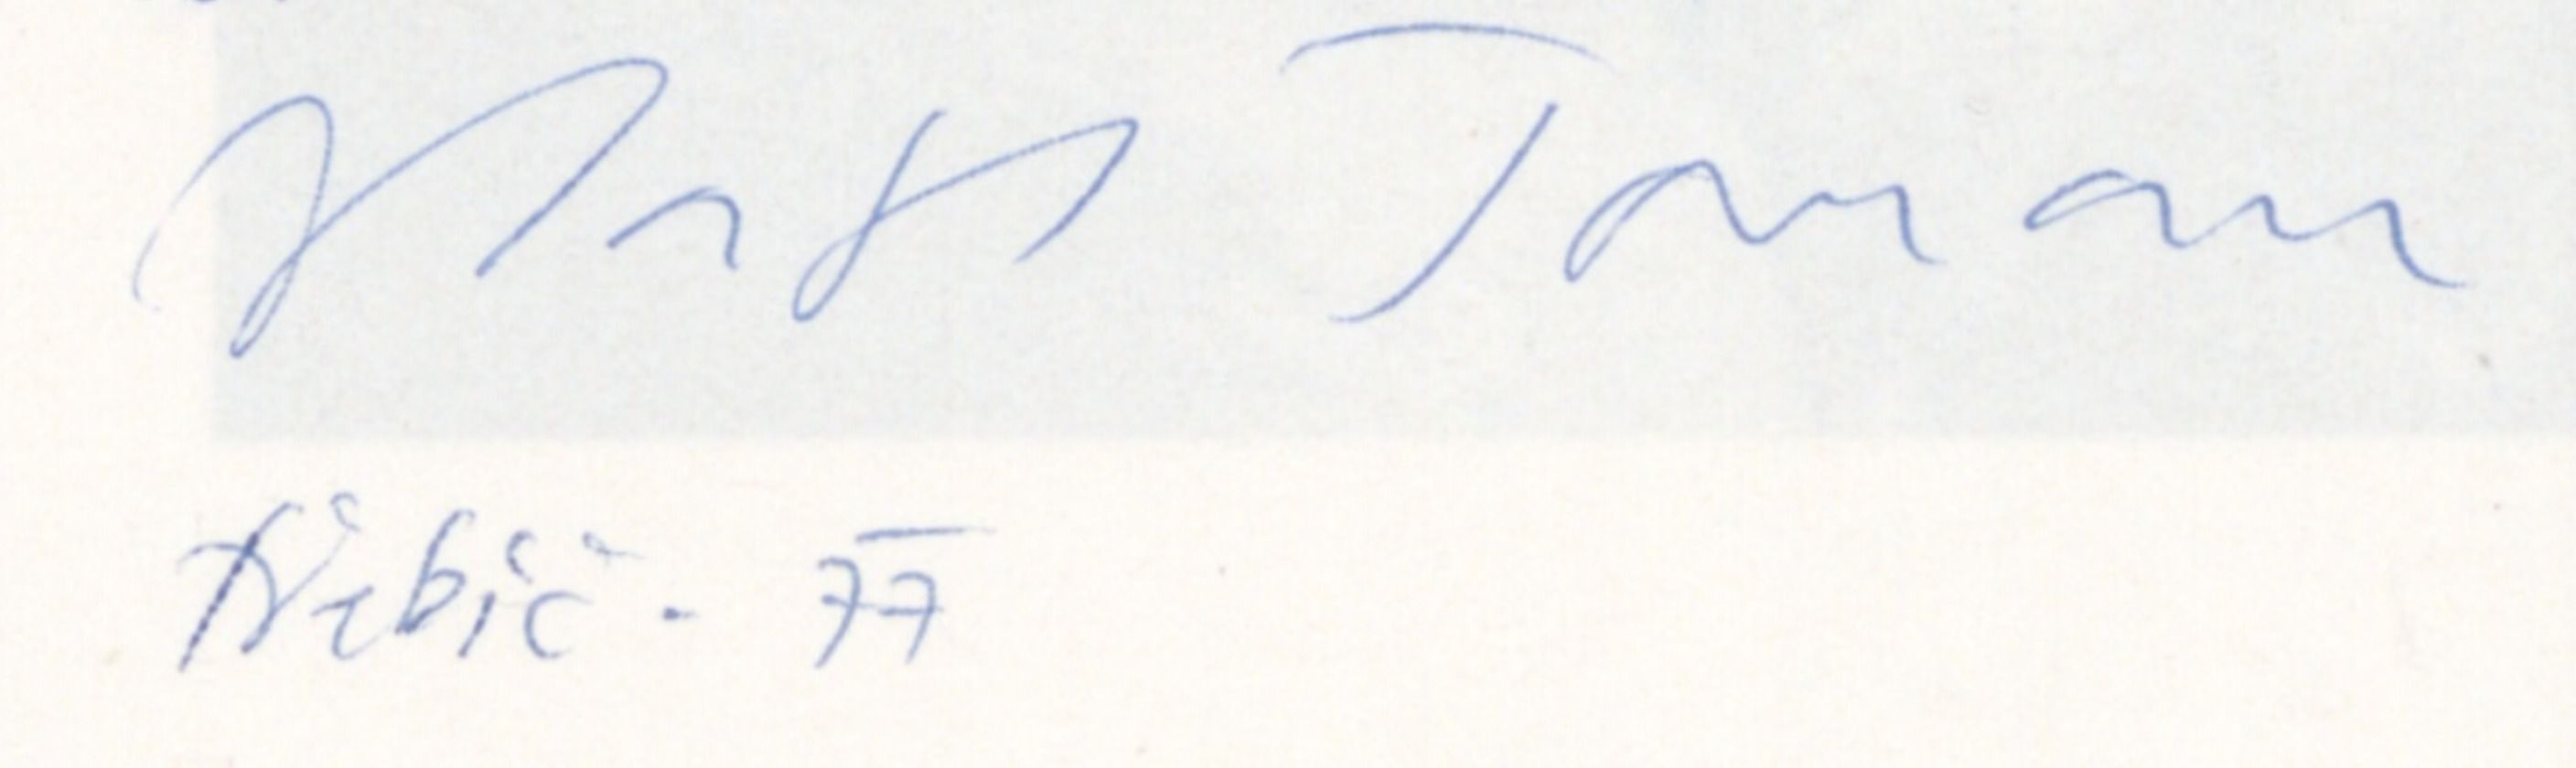
Signature of: vlastimil toman